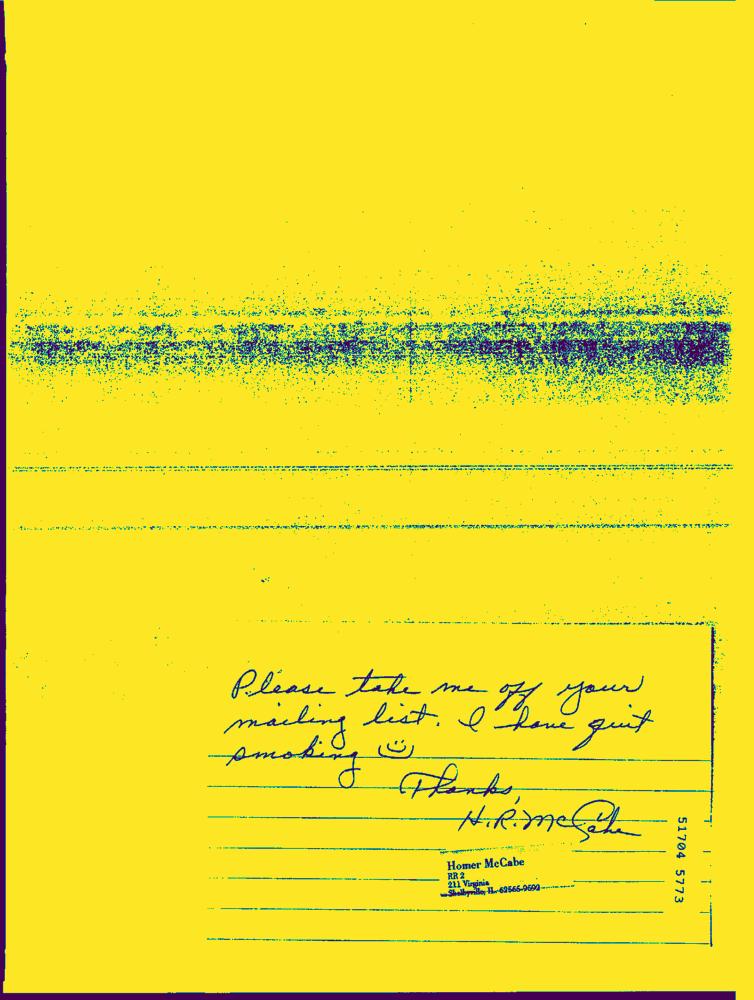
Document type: Hand-Written